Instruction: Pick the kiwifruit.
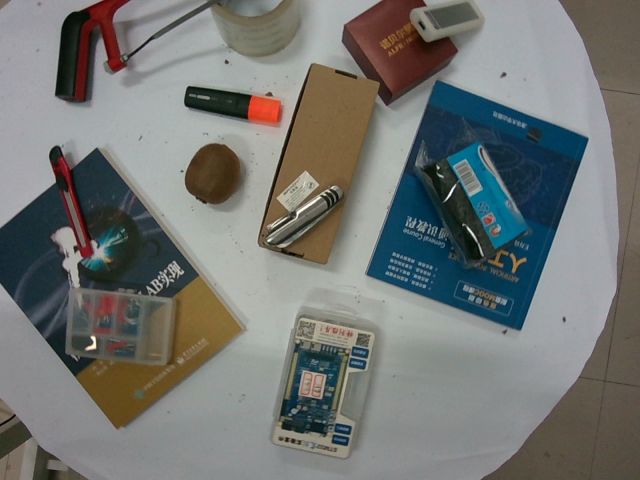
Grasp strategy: vertical